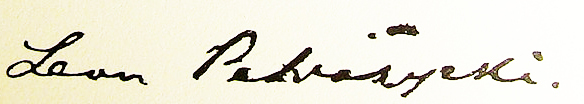
Signature of: leon petrażycki